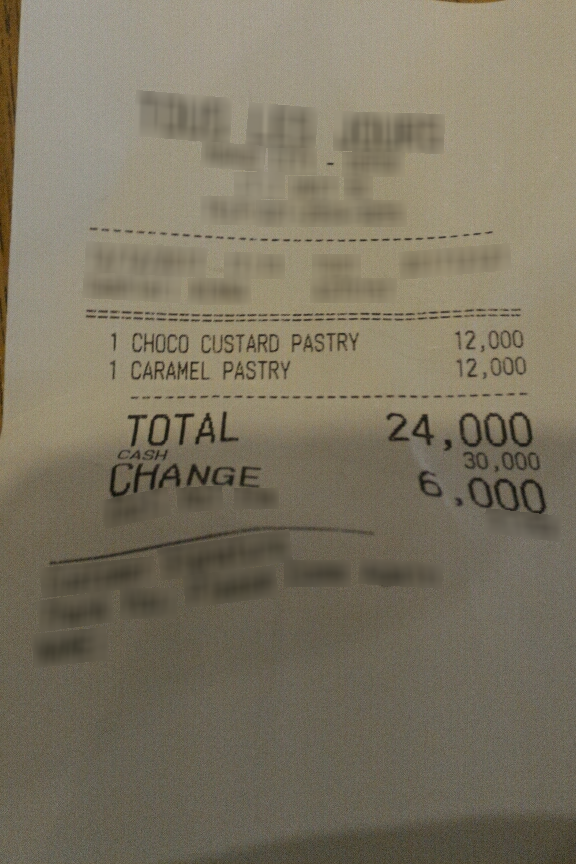
Number of items: 2
Total: 24,000
OCR text regions:
text: 1
text: CHOCO
text: CUSTARD
text: PASTRY
text: 12,000
text: 1
text: CARAMEL
text: PASTRY
text: 12,000
text: TOTAL
text: 24,000
text: CASH
text: 30,000
text: CHANGE
text: 6,000